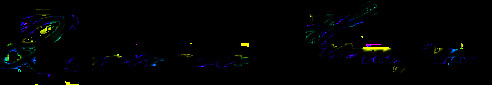
Signature of: denman thompson